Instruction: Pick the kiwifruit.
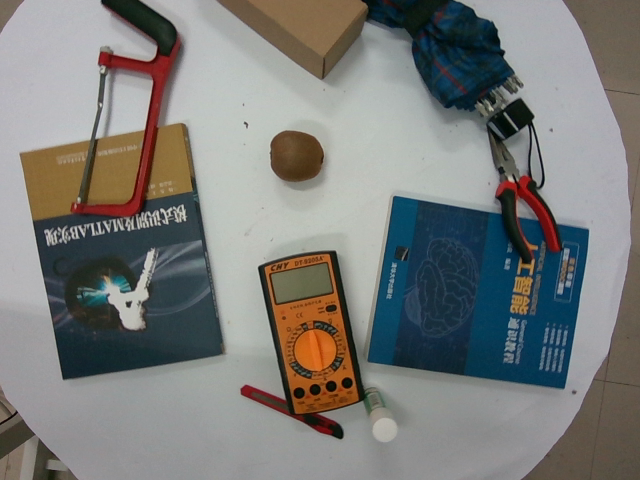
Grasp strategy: vertical